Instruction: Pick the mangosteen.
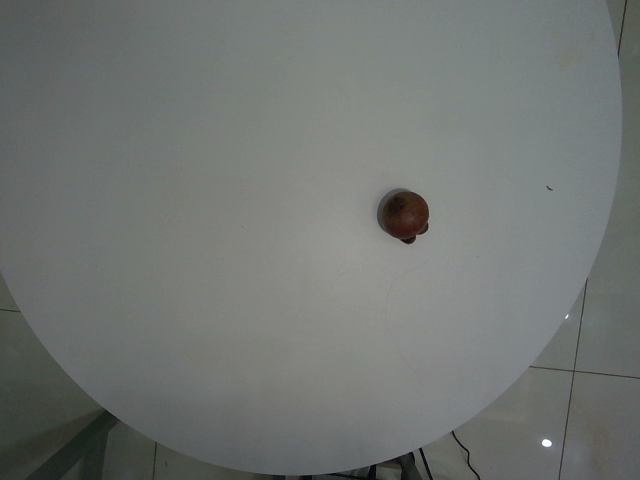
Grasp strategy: vertical